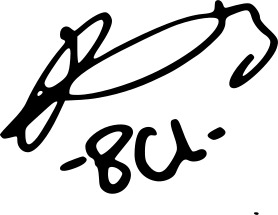
Signature of: bunga citra lestari